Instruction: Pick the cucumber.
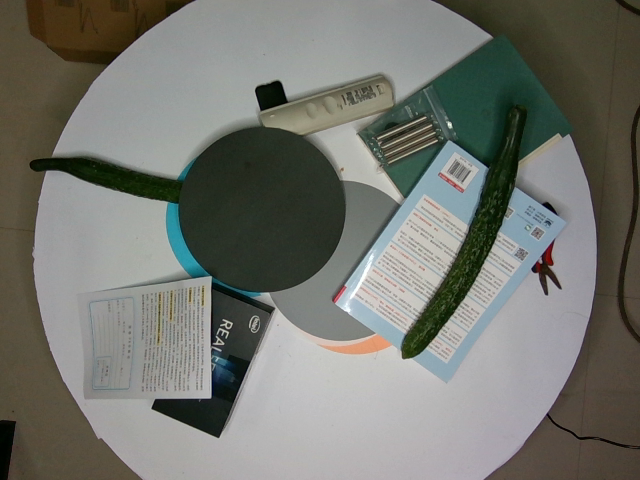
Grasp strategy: vertical